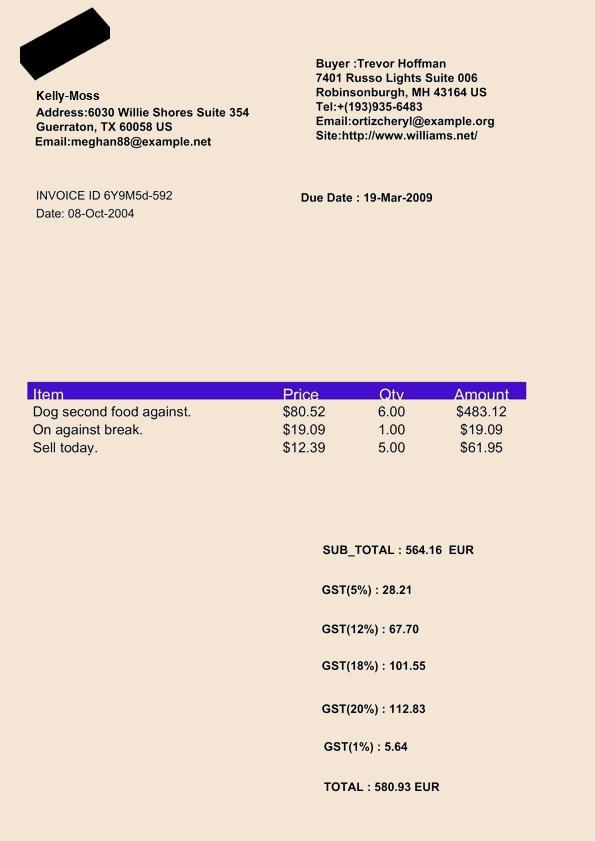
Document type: Invoice